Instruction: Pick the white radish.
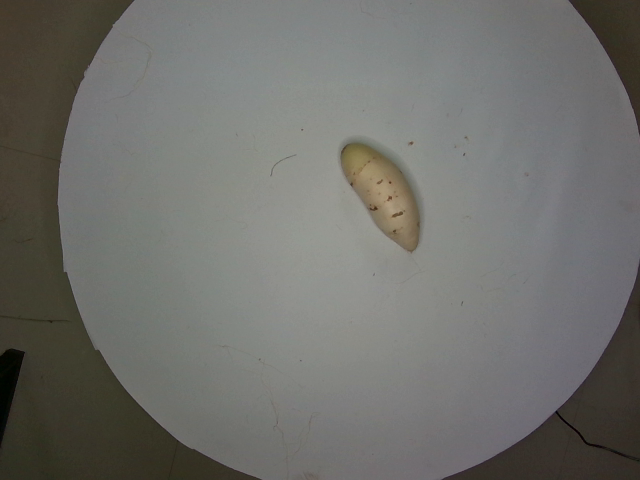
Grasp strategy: vertical